Question: What do the imaging results show?
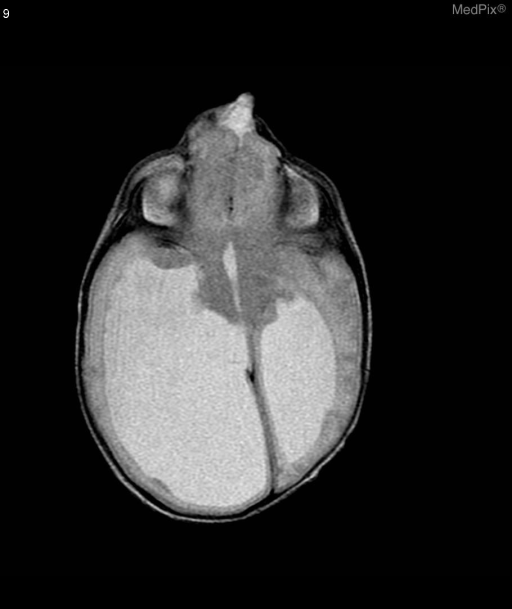
Answer: The imaging shows T1 sagital view showing enlarged posterior lateral ventricles.  The image shows a midline opening of the skull above the bridge of the nose with protrusion of brain parenchyma through the skull defect.

T2 axial views show bilateral asymmetrically enlarged lateral ventricles (right>left).  Brain parenchyma protruding from a midline skull defect at the level of the eyes with CSF communication into the mass.  Parenchymal volume loss noted in parietal, occipital and frontal lobes. T2 axial view shows bilateral asymmetrically enlarged lateral ventricles (right>left).  Brain parenchyma protruding from a midline skull defect at the level of the eyes with CSF communication into the mass.  Parenchymal volume loss noted in parietal, occipital, and frontal lobes..